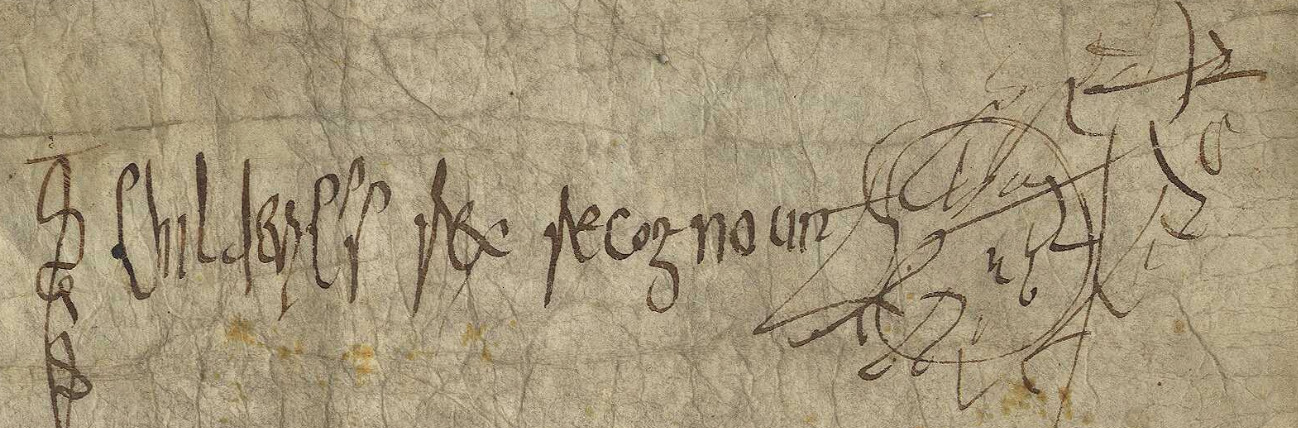
Signature of: childeric ii